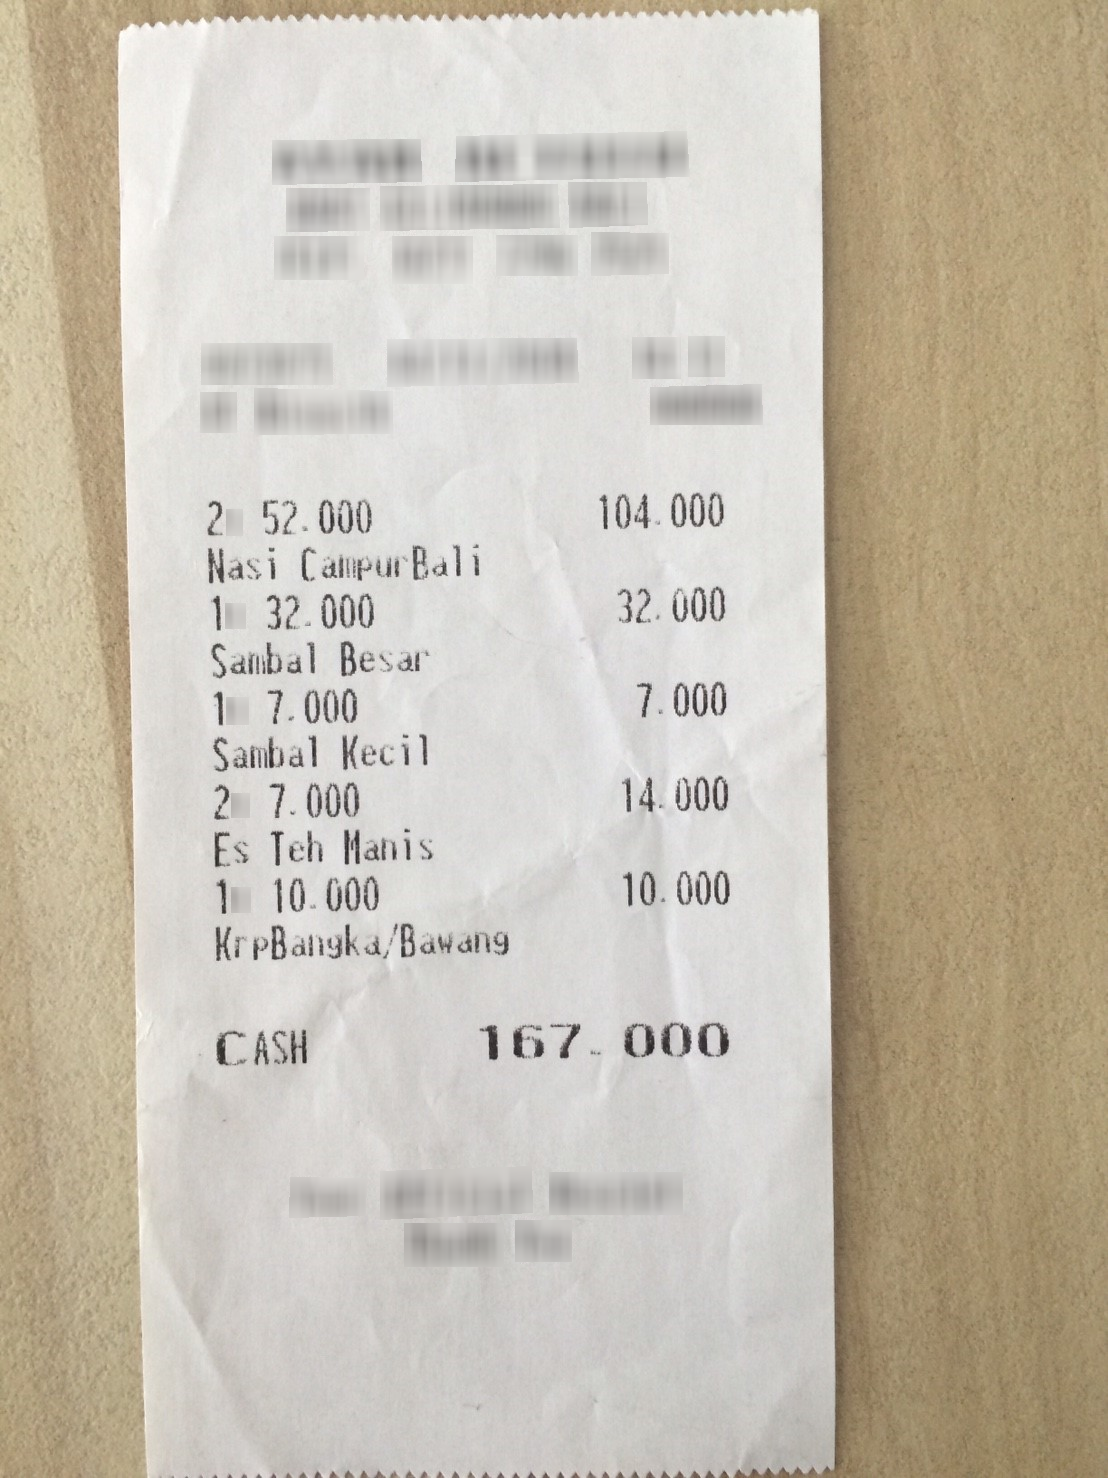
Number of items: 5
OCR text regions:
text: 2
text: 52.000
text: 104.000
text: Nasi
text: CampurBali
text: 1
text: 32.000
text: 32.000
text: Sambal
text: Besar
text: 1
text: 7.000
text: 7.000
text: Sambal
text: Kecil
text: 2
text: 7.000
text: 14.000
text: Es
text: Teh
text: Manis
text: 1
text: 10.000
text: 10.000
text: KrpBangka/Bawang
text: CASH
text: 167.000